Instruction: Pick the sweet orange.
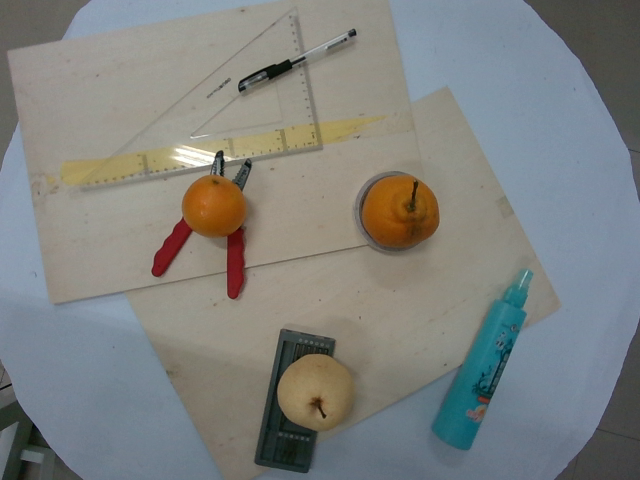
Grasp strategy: vertical